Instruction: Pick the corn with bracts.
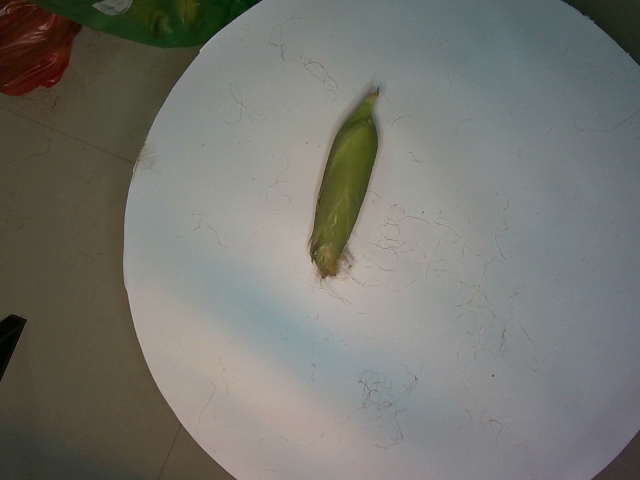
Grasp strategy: vertical